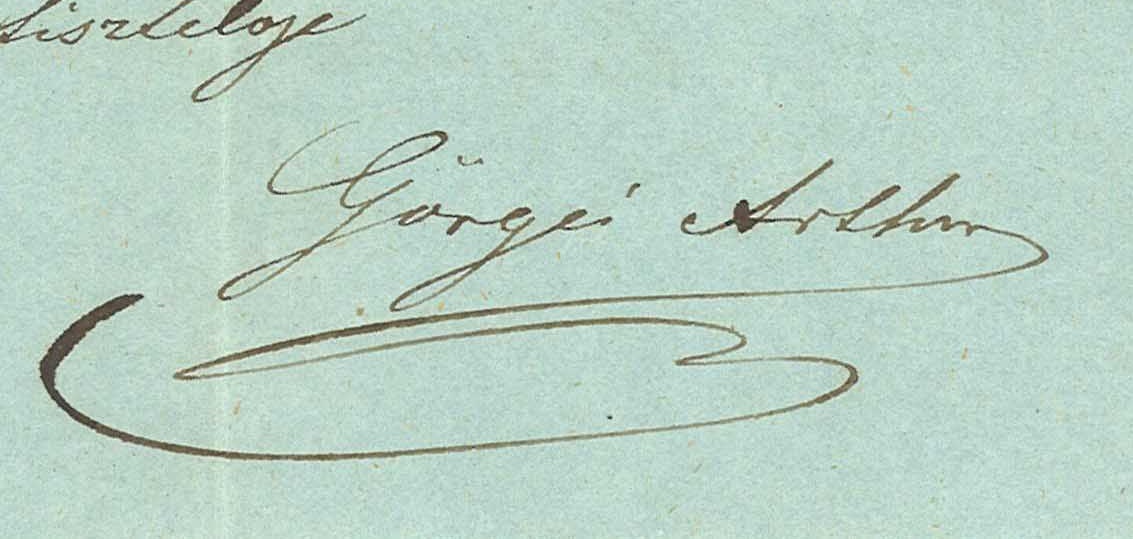
Signature of: artúr görgey